Question: How is the property described in the document?
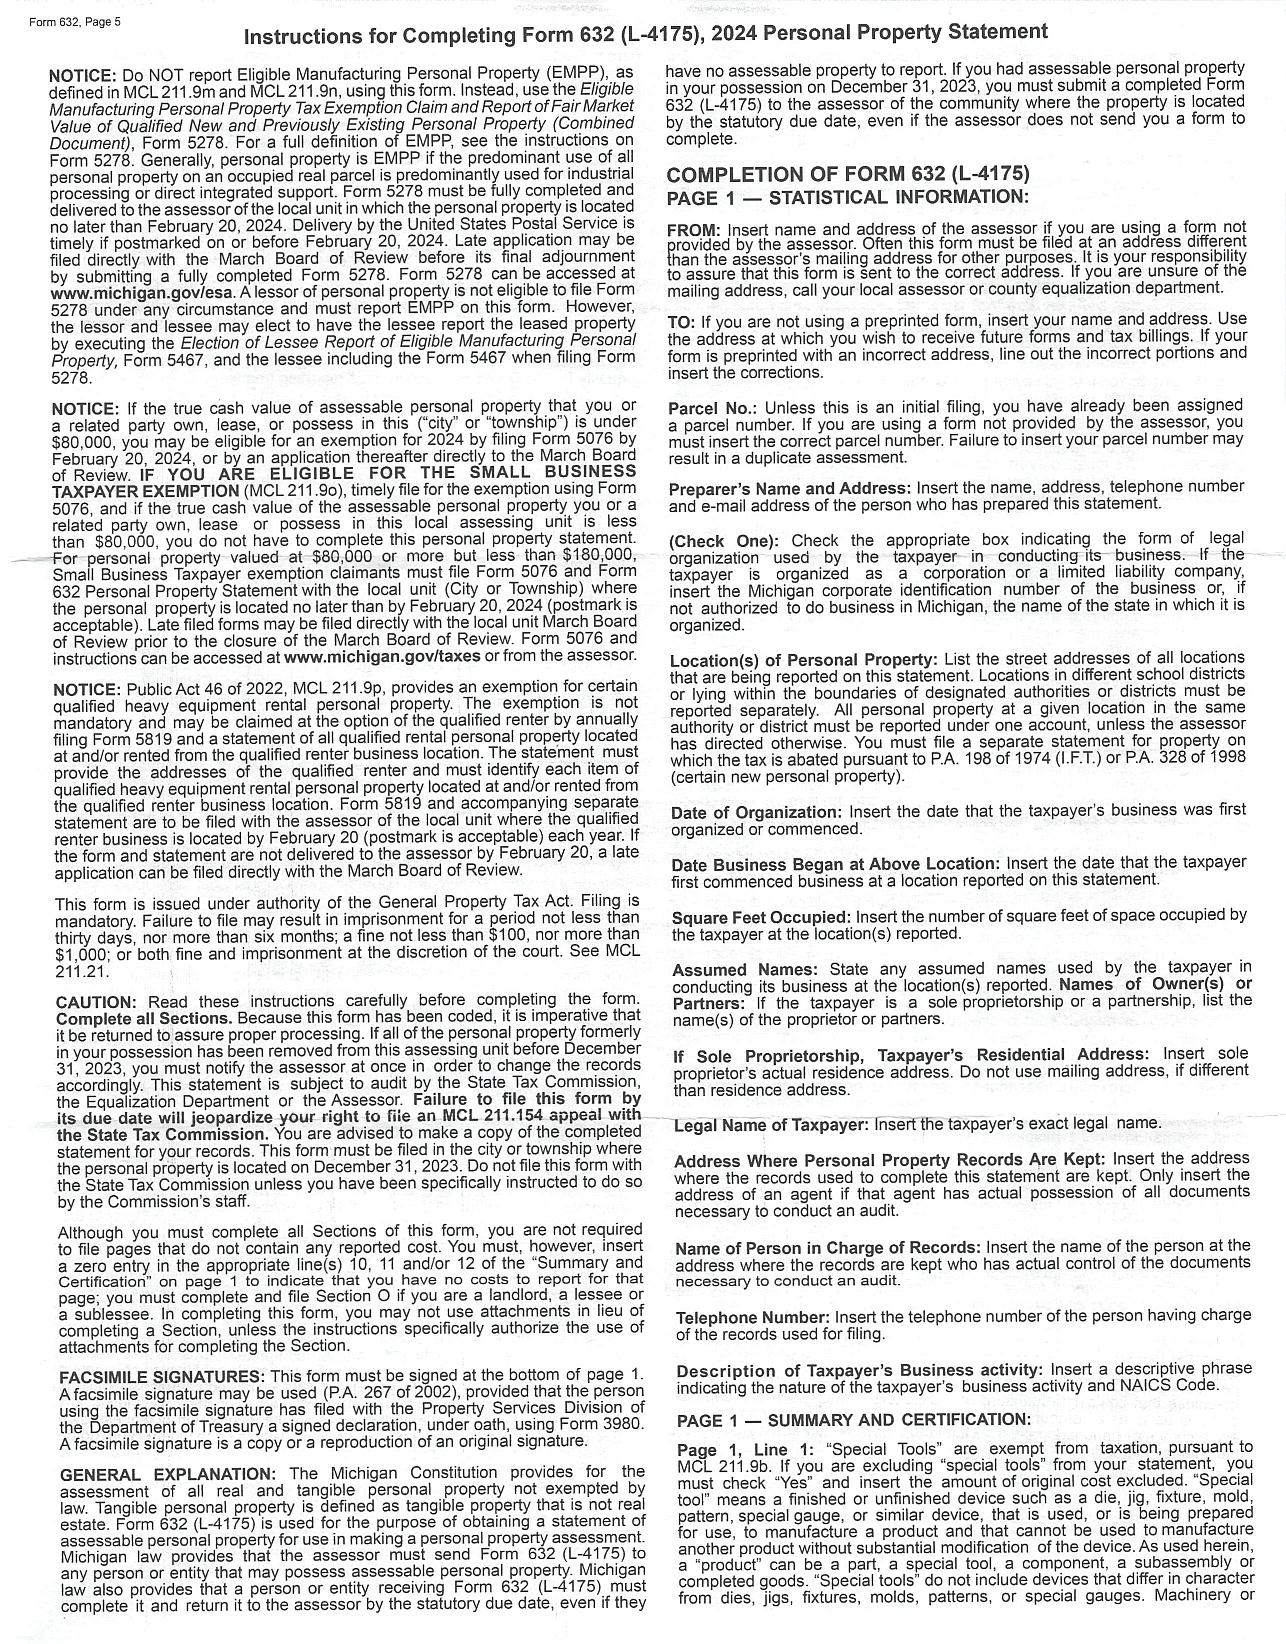
Answer: "assessable personal property"